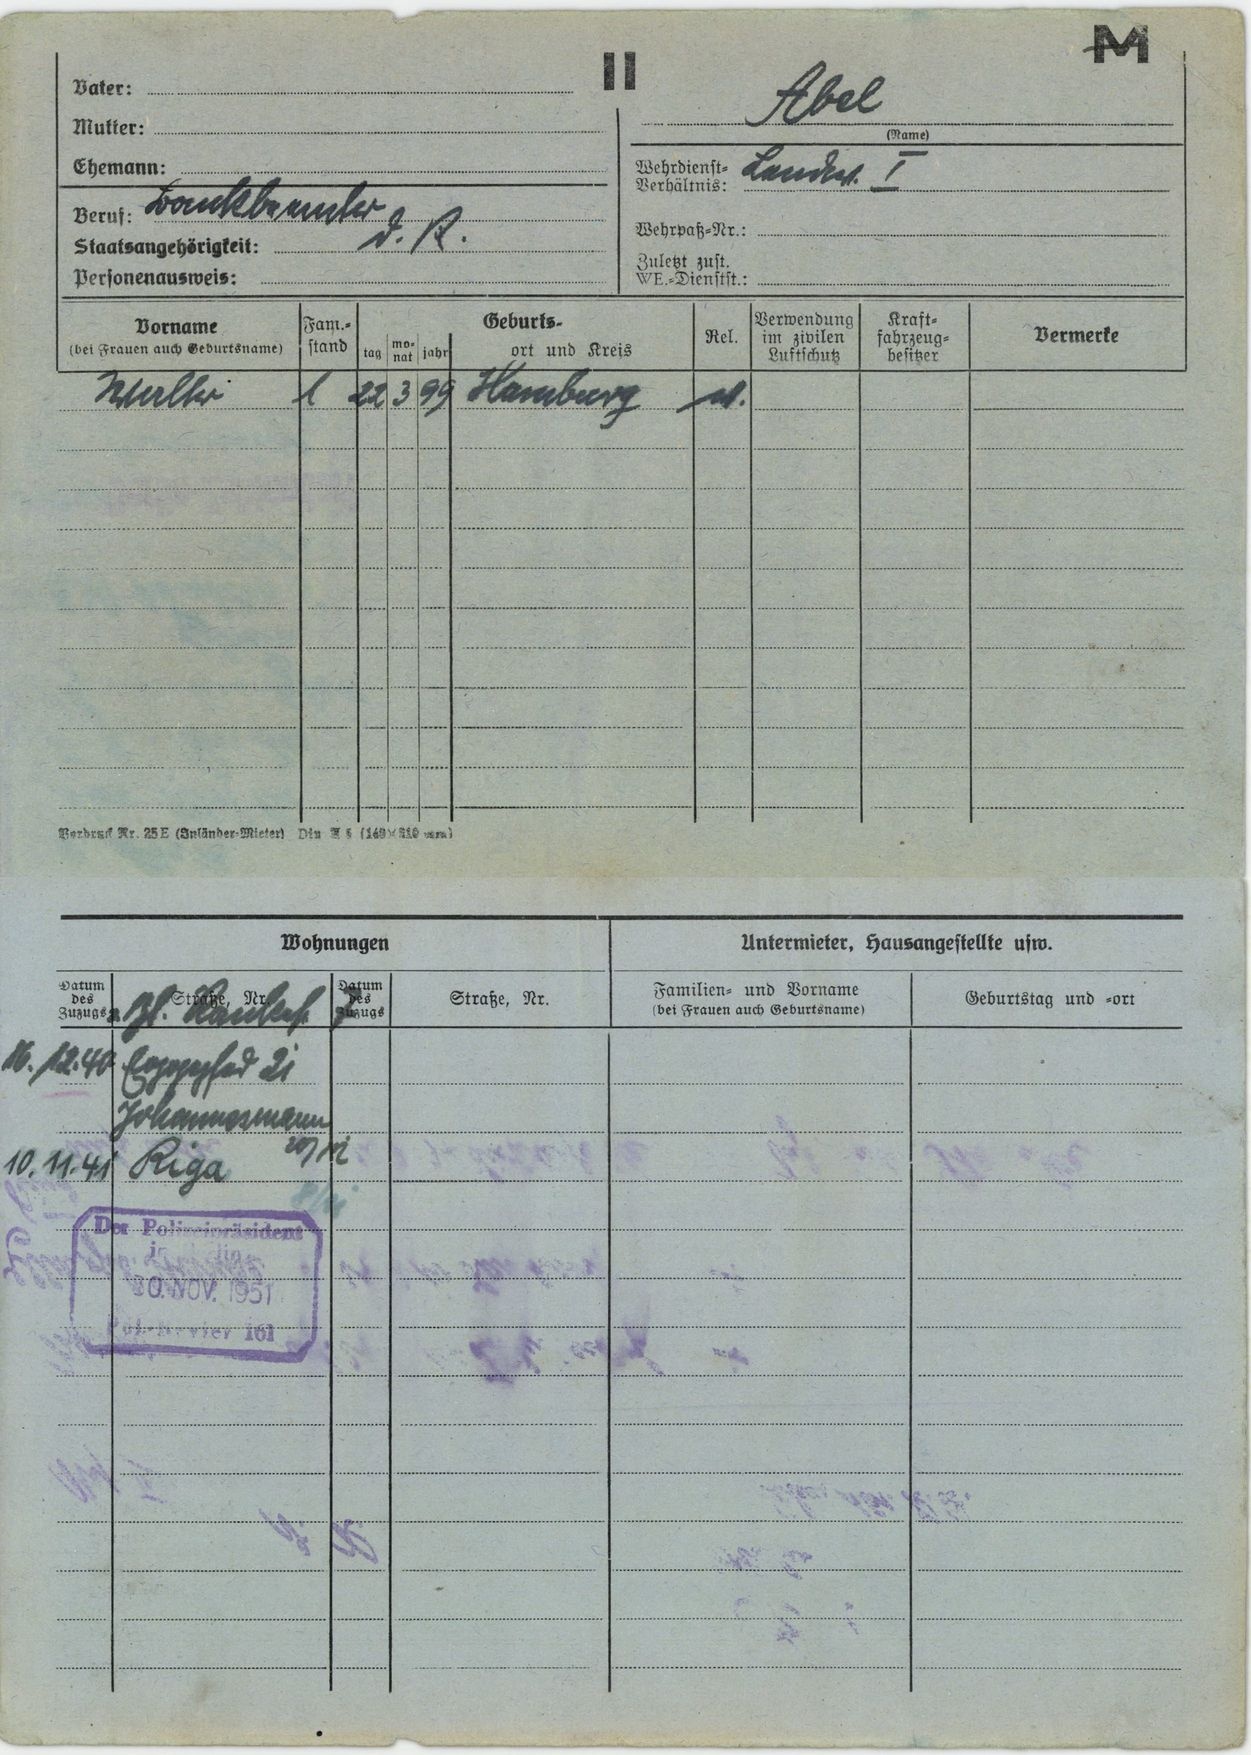
Abel